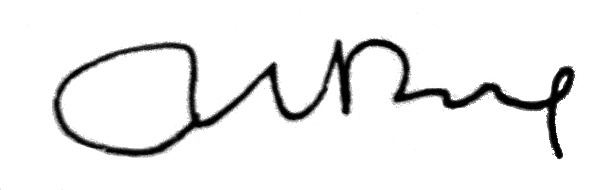
Signature of: montserrat roig